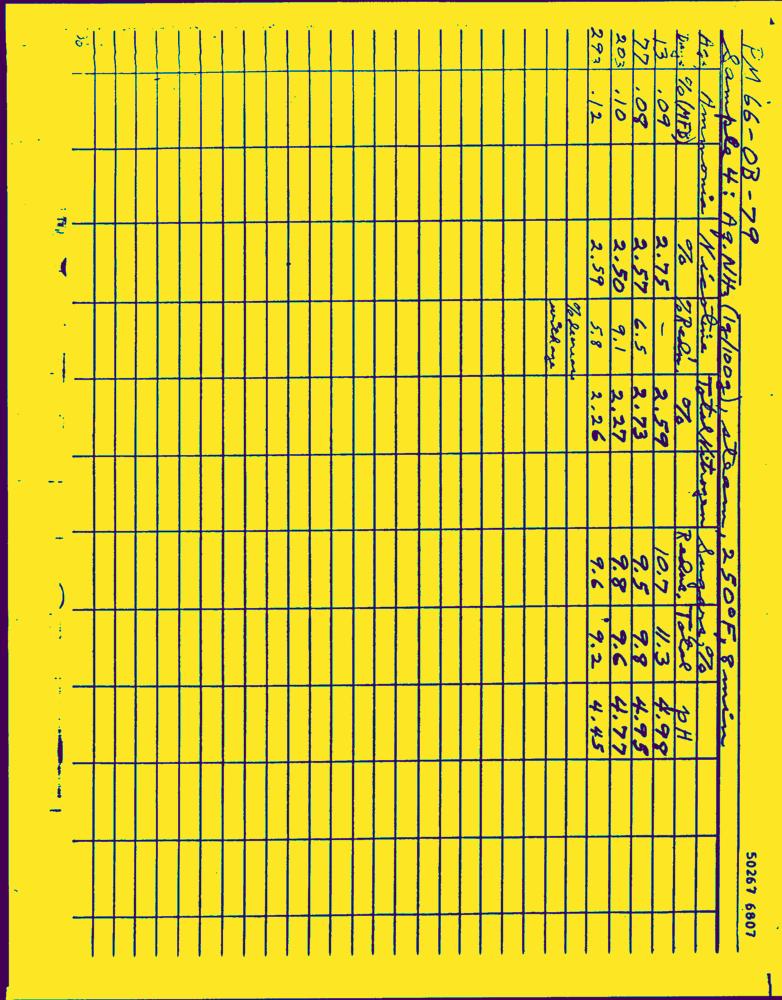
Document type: Hand-Written